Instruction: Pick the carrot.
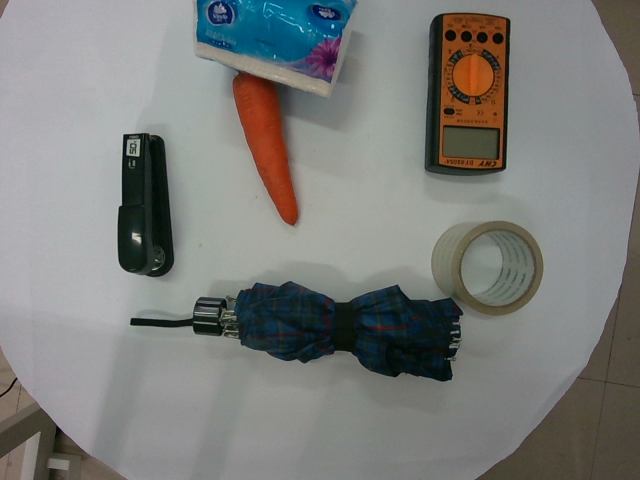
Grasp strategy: vertical